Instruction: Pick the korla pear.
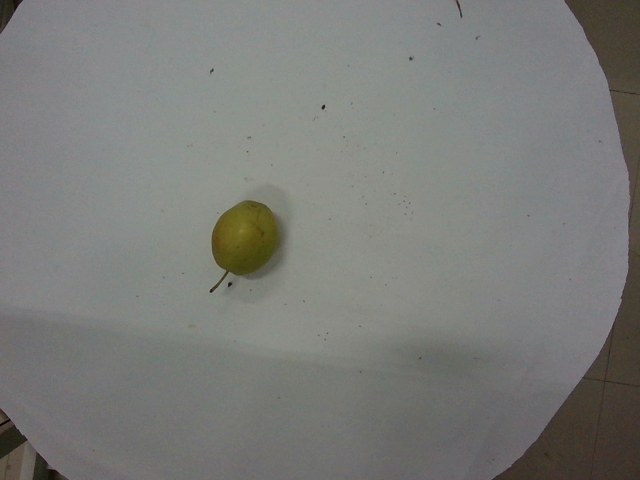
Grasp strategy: vertical